Question: What appears to be the issue?
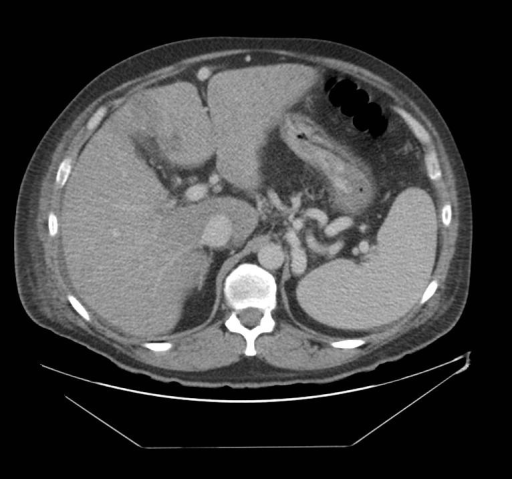
Answer: The findings suggest Ultrasound: Liver is echogenic with coarsened architecture and fatty infiltrate.  There is a small mass in the left lobe.
Triple phase contrast CT: Acites along the liver and pericolic gutter bilateral.  Liver appears diffusely fatty.  Evidence of portal hypertension such as cannulated umbilical artery, and esophageal varices.  A hypoattenuated mass in the left lobe along the gallbladder fossa, which measures 6.1 x 4.5 cm.  The region has decreased uptake, which is consistent with focal fat deposit.. Triple phase contrast CT: Acites along the liver and pericolic gutter bilateral.  Liver appears diffusely fatty.  Evidence of portal hypertension such as cannulated umbilical artery, and esophageal varices.  A hypoattenuated mass in the left lobe along the gallbladder fossa, which measures 6.1 x 4.5 cm.  The region has decreased uptake, which is consistent with focal fat deposit.. The patient might have a history of 49 y/o white male with a history of heavy EtOH use (3-4 hard dinks per day over past 35 years) complains of persistent bruising after two recent falls in which he did not lose consciousness.  Pt reports yellowing of his skin and eyes, and a bloated abdomen over past five days.  He has had several no bleeds in the past two days, and two black and tarry foul smelling stools.  No episodes of hemoptysis.